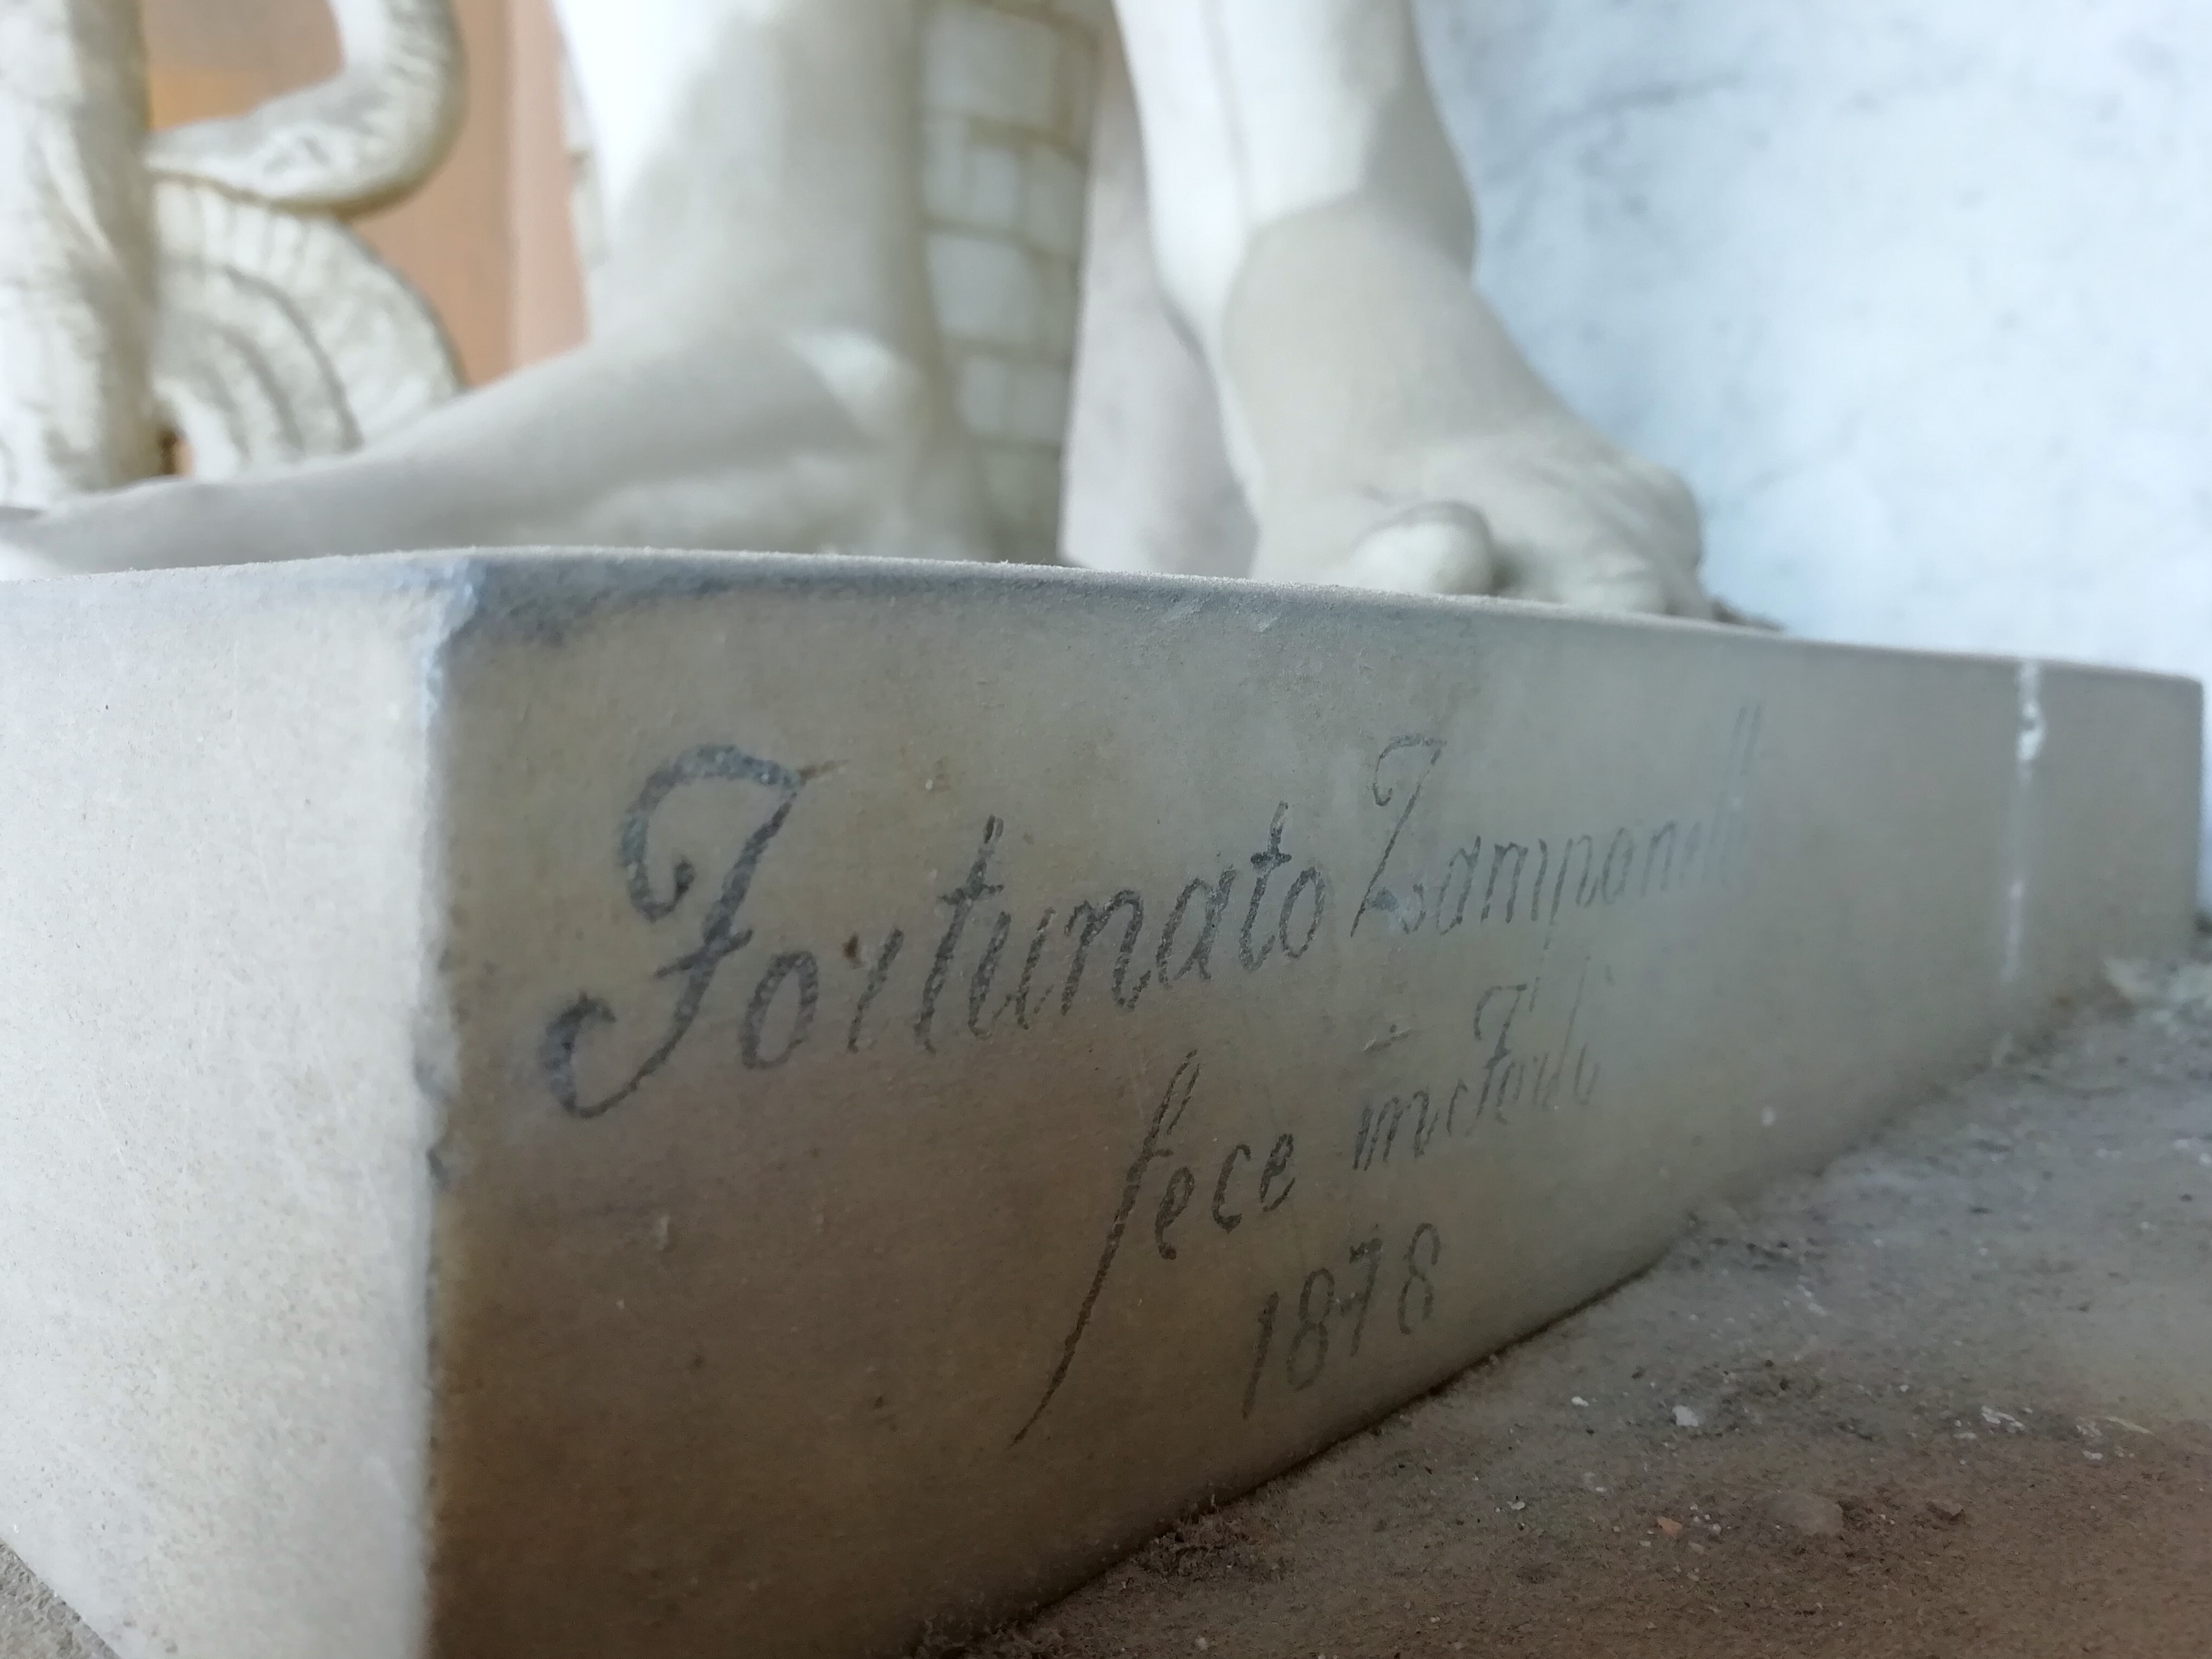
Signature of: fortunato zampanelli